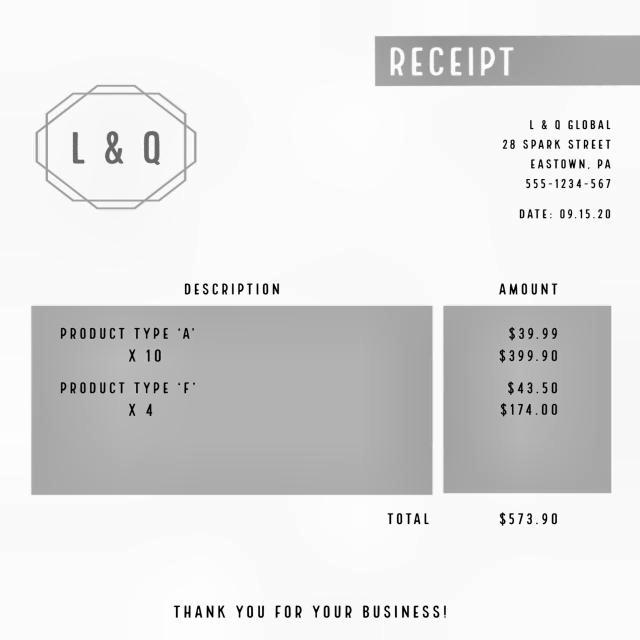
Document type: Invoice